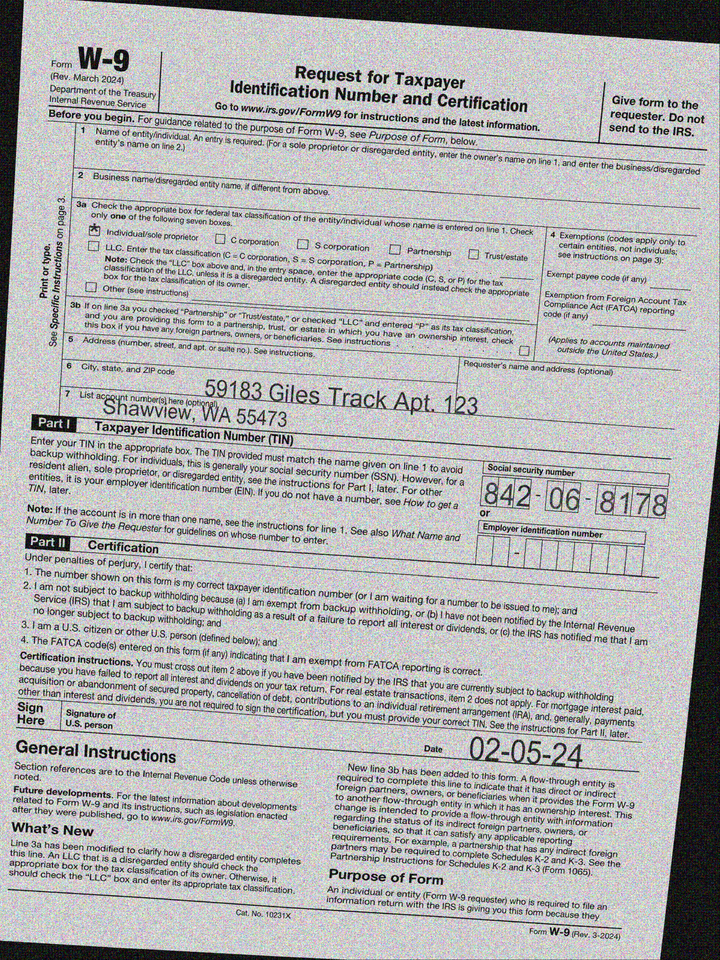
adr1: 59183 Giles Track Apt. 123
adr2: Shawview, WA 55473
cbx: yes
ssn: 842068178
sdt: 02-05-24